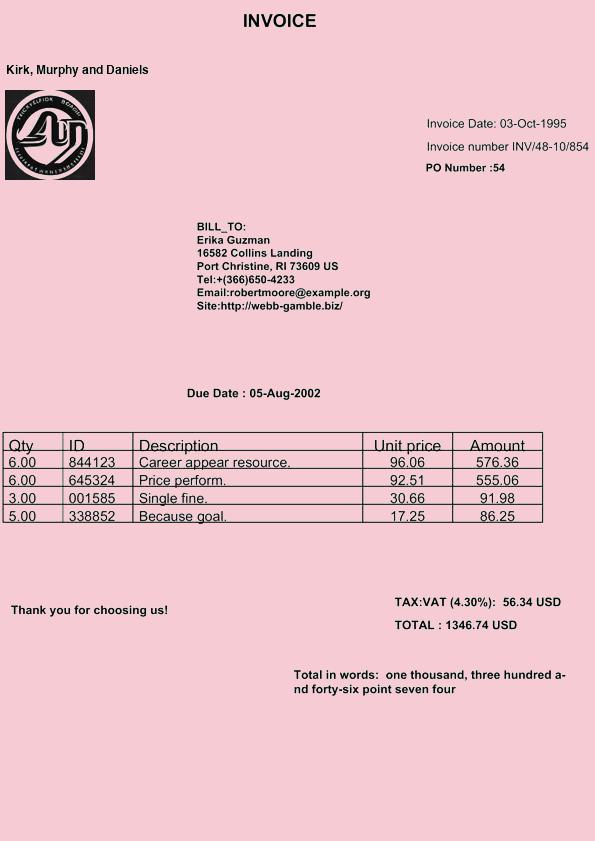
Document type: Invoice